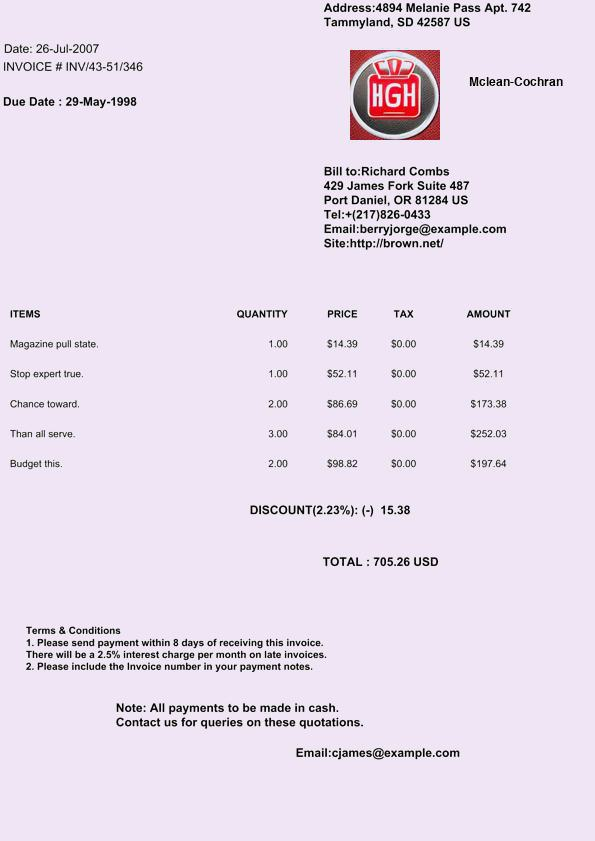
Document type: Invoice